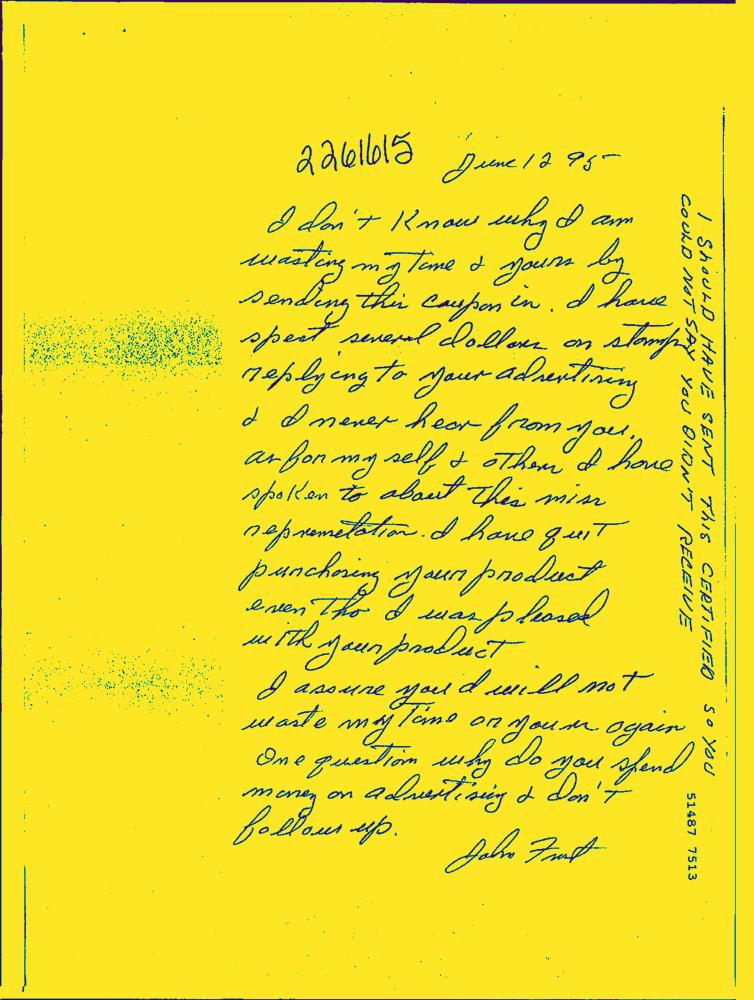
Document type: Hand-Written